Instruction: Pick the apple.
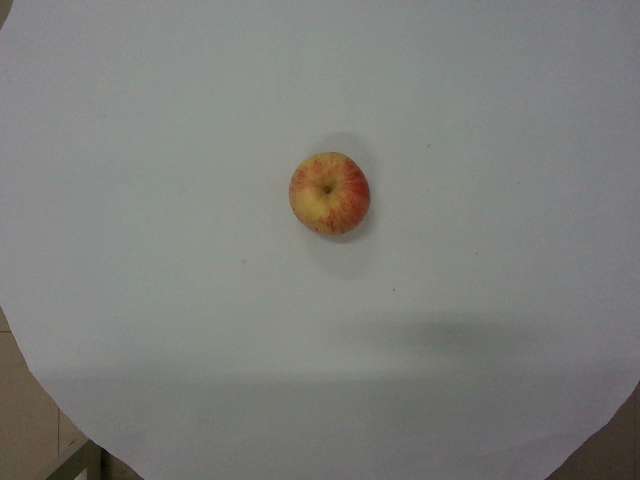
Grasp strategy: vertical